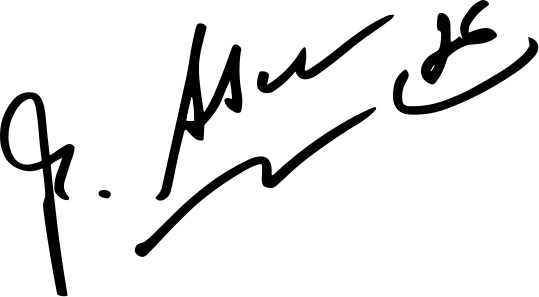
Signature of: martin abraham